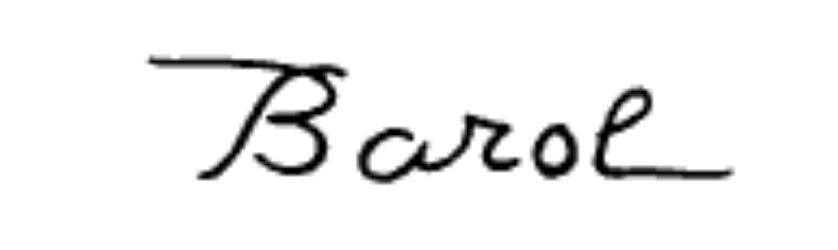
Signature of: jean barol